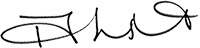
Signature of: anthony nolan